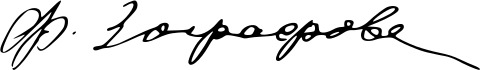
Signature of: fania zografova